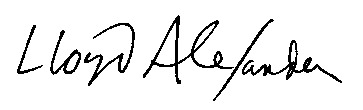
Signature of: lloyd alexander